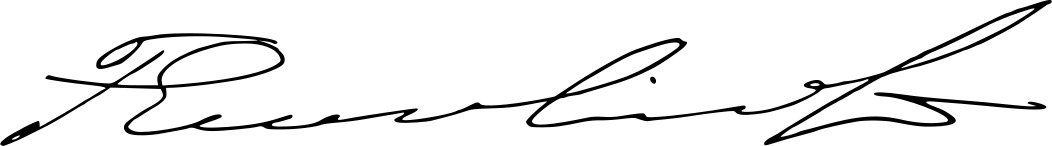
Signature of: eusébio leão